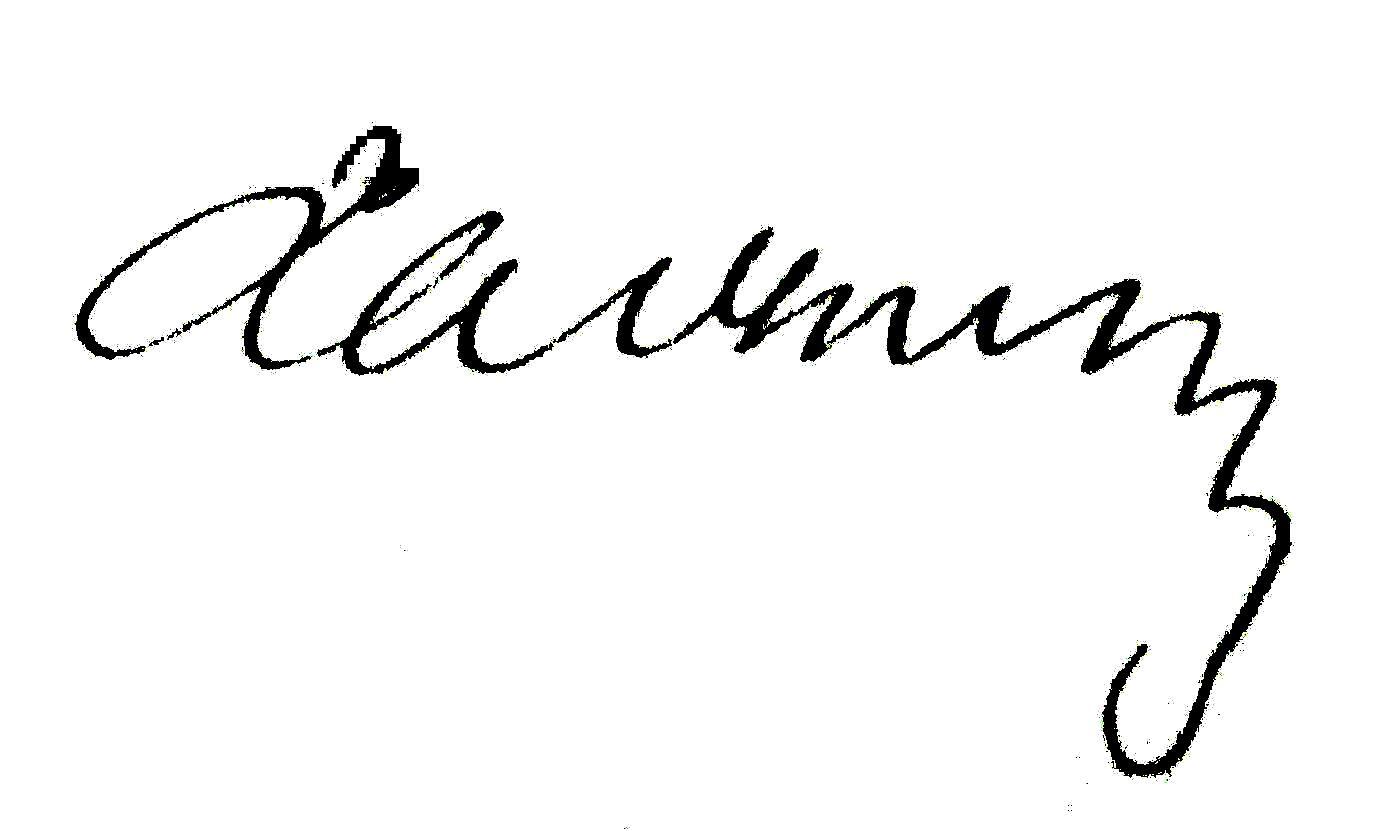
Signature of: kazimierz zaczek